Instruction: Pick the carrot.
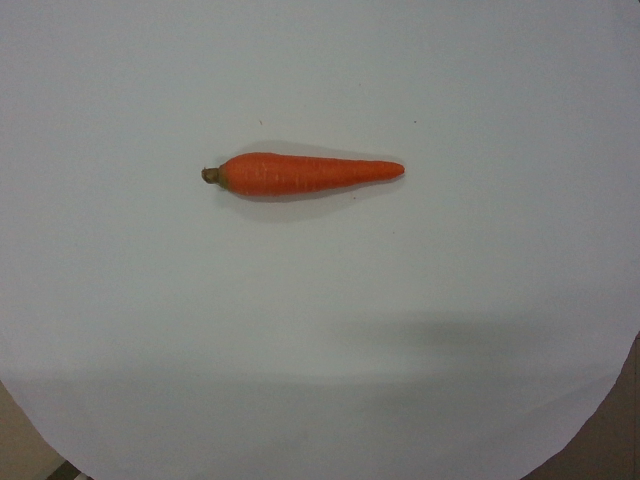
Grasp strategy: vertical